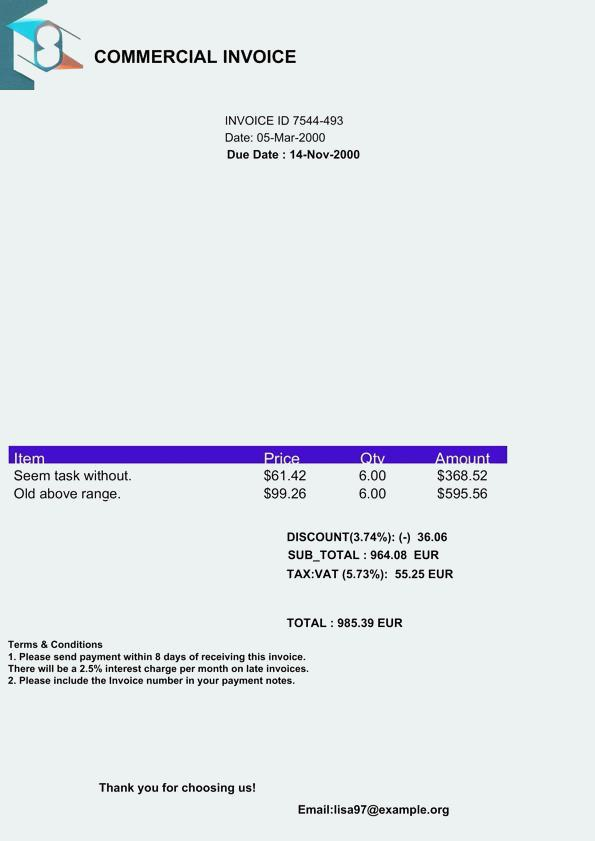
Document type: Invoice